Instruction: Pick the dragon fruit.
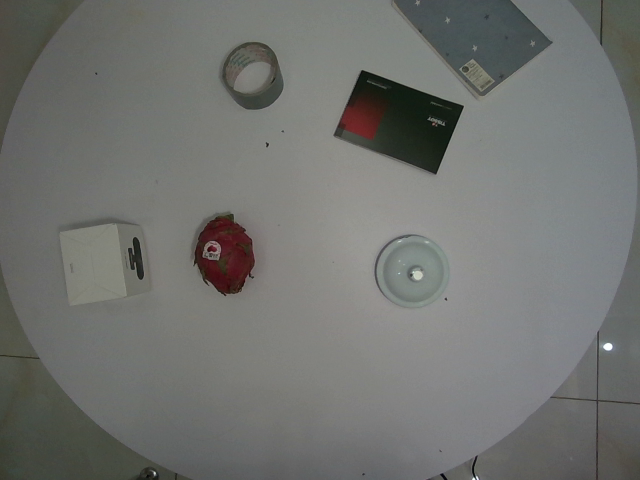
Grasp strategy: vertical